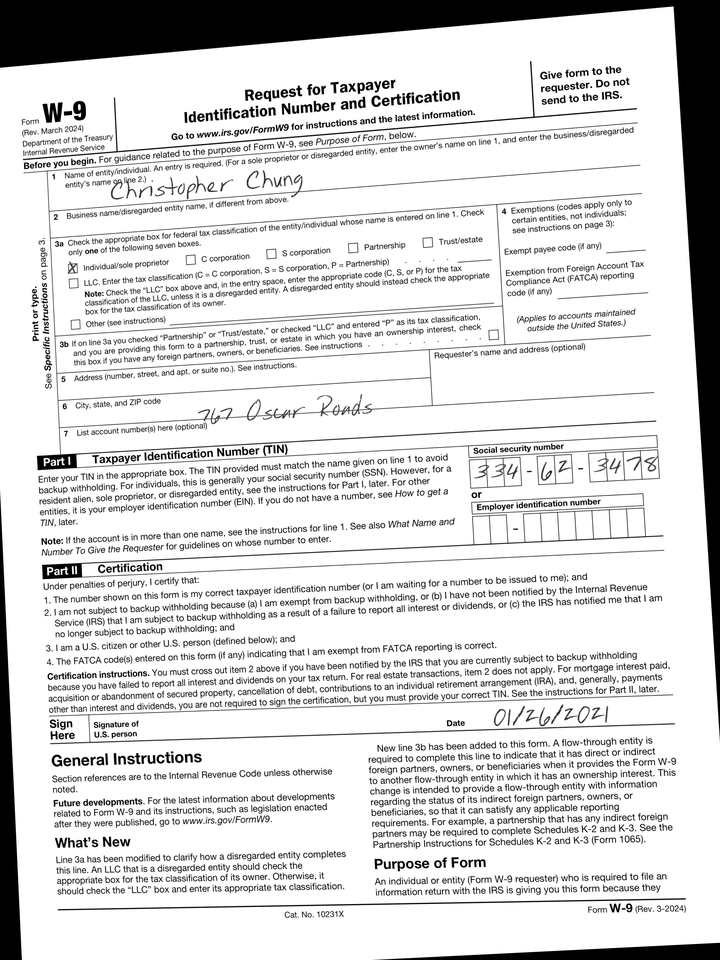
adr1: 767 Oscar Roads
cbx: yes
ssn: 334623478
enm: Christopher Chung
sdt: 01/26/2021